Question: In what way does the history help explain the case?
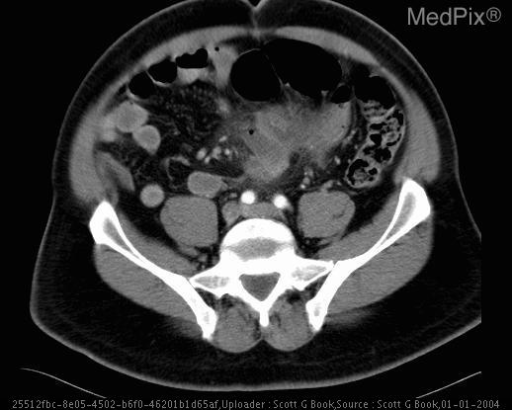
Answer: The patient's history of Several week history of poorly localized abdominal pain. is key in understanding the case.